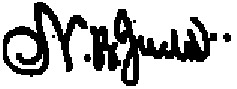
Signature of: norman b judd